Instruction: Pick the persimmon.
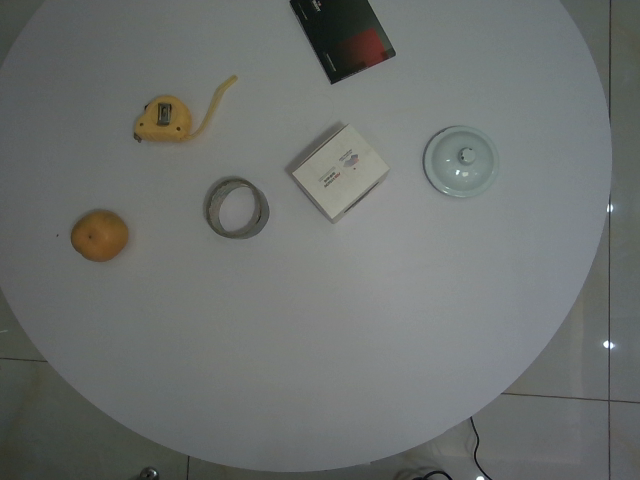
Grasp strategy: vertical